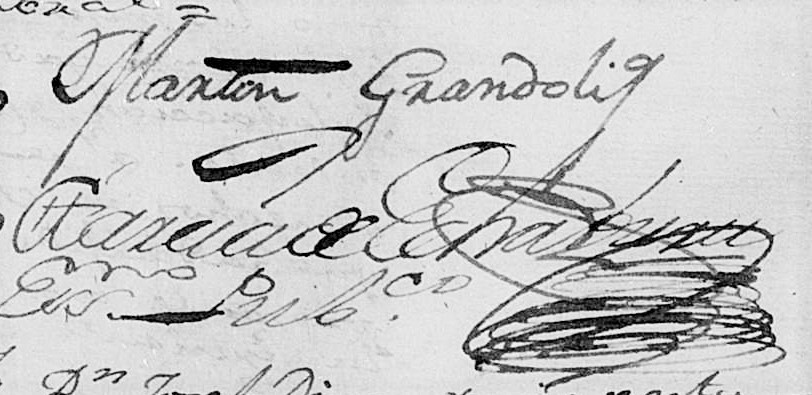
Signature of: martín grandoli